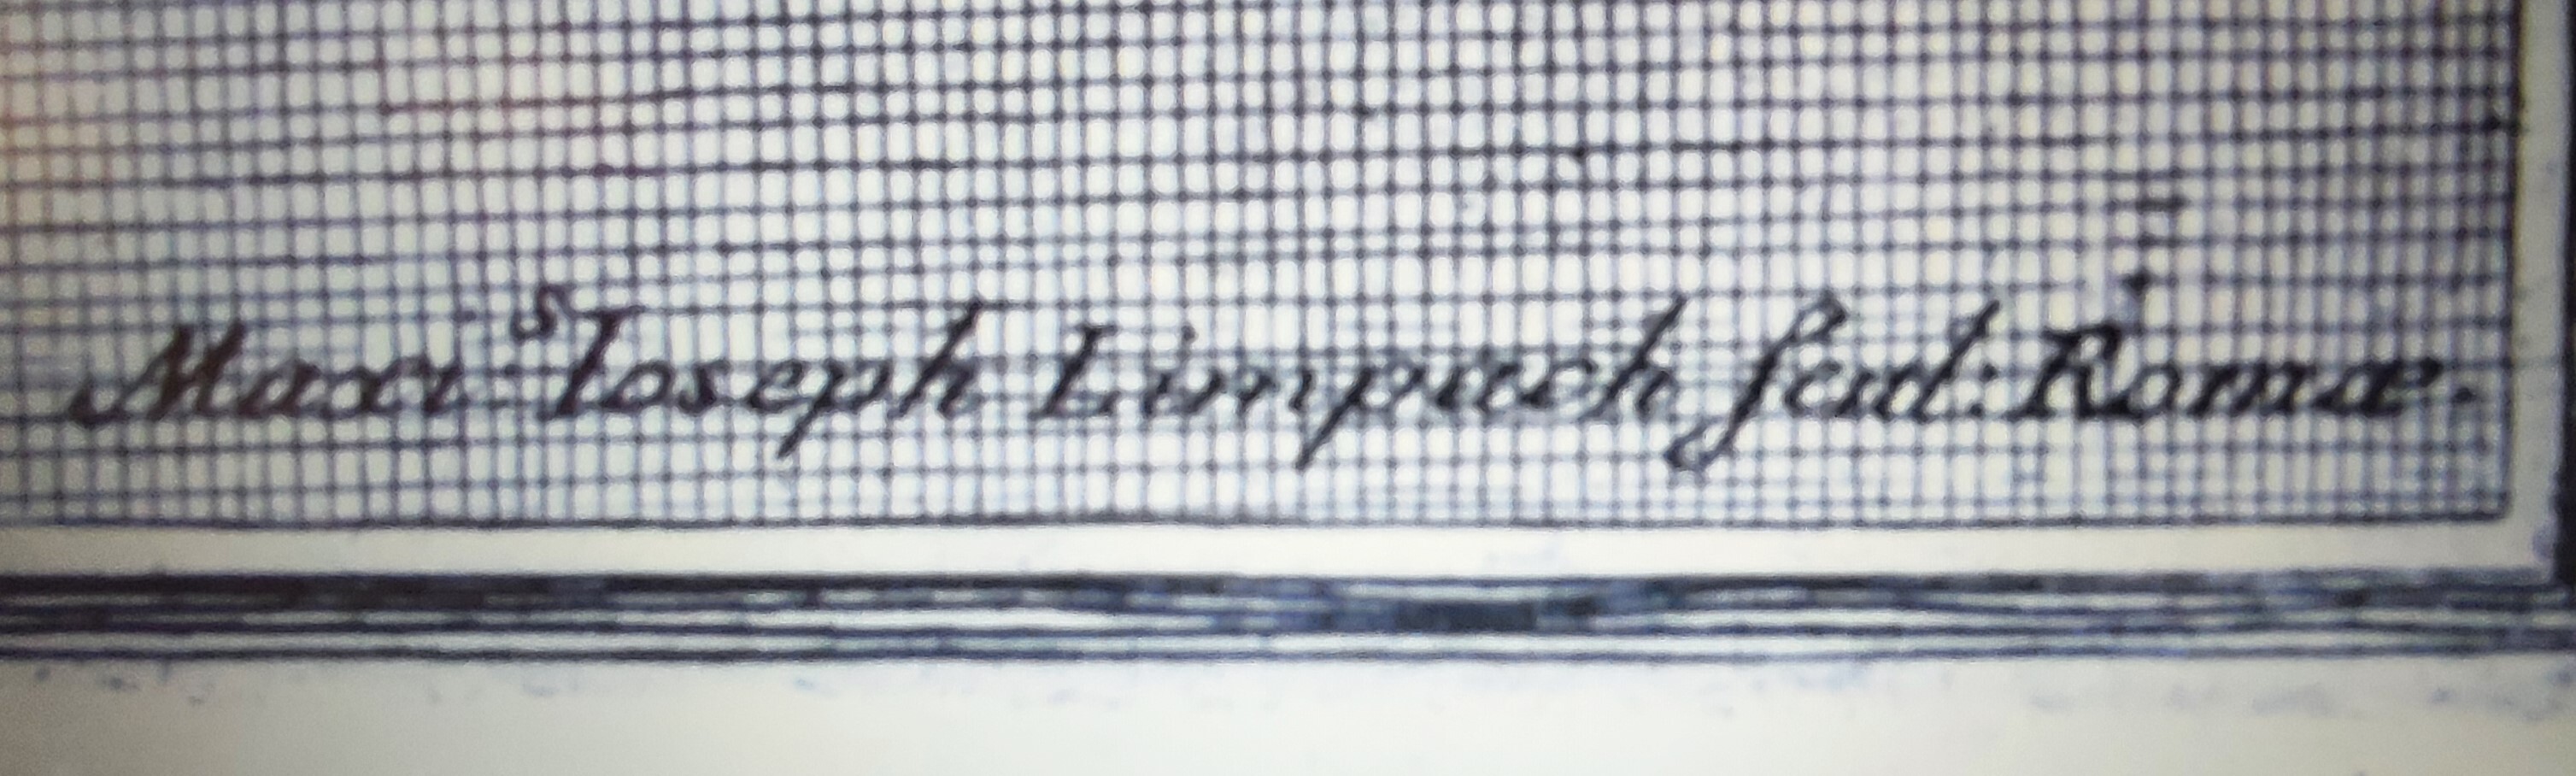
Signature of: maximilian joseph limpach